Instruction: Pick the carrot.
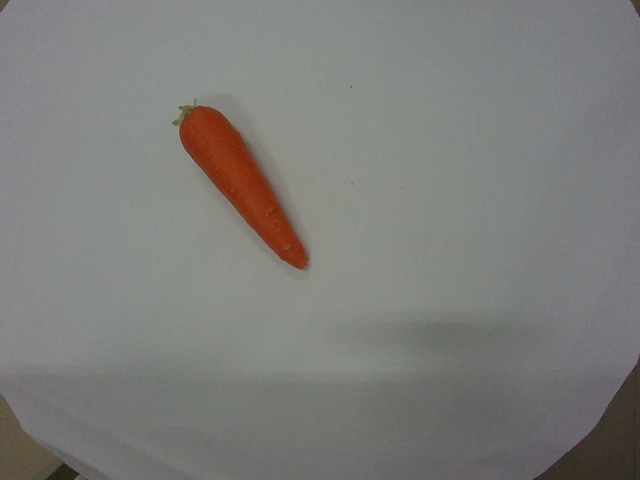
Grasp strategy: vertical